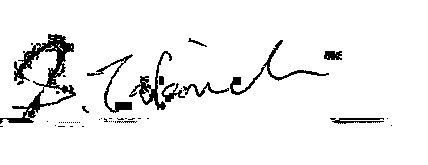
Signature of: takaichi sanae